Question: What are the imaging findings?
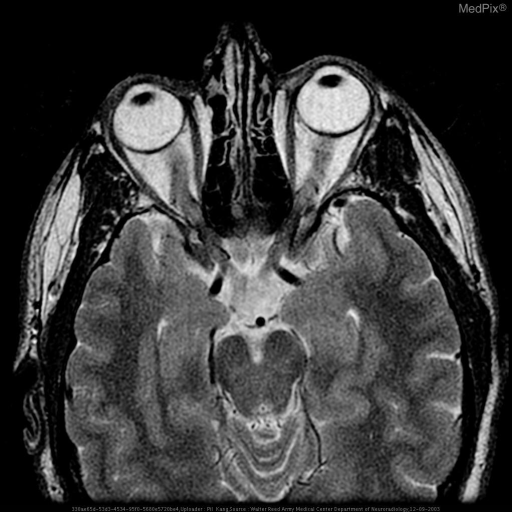
Answer: The imaging shows Multiple axial MR images demonstrate enlarged optic nerves bilaterally, with stranding of intraconal fat, with avid enhancement of the optic nerves and the surrounding intraconal fat bilaterally on the post-contrast T1-weighted images with fat-suppression, without fusiform enlargement of the nerves or tram-track-like enhancement seen in optic glioma or optic nerve meningioma, respectively.

MR images of the brain (not shown) demonstrated no other abnormalities. Multiple axial MR images demonstrate enlarged optic nerves bilaterally, with stranding of intraconal fat, with avid enhancement of the optic nerves and the surrounding intraconal fat bilaterally on the post-contrast T1-weighted images with fat-suppression, without fusiform enlargement of the nerves or tram-track-like enhancement seen in optic glioma or optic nerve meningioma, respectively.

MR images of the brain (not shown) demonstrated no other abnormalities..